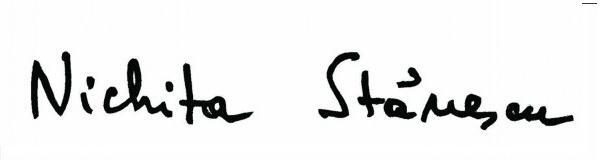
Signature of: nichita stănescu